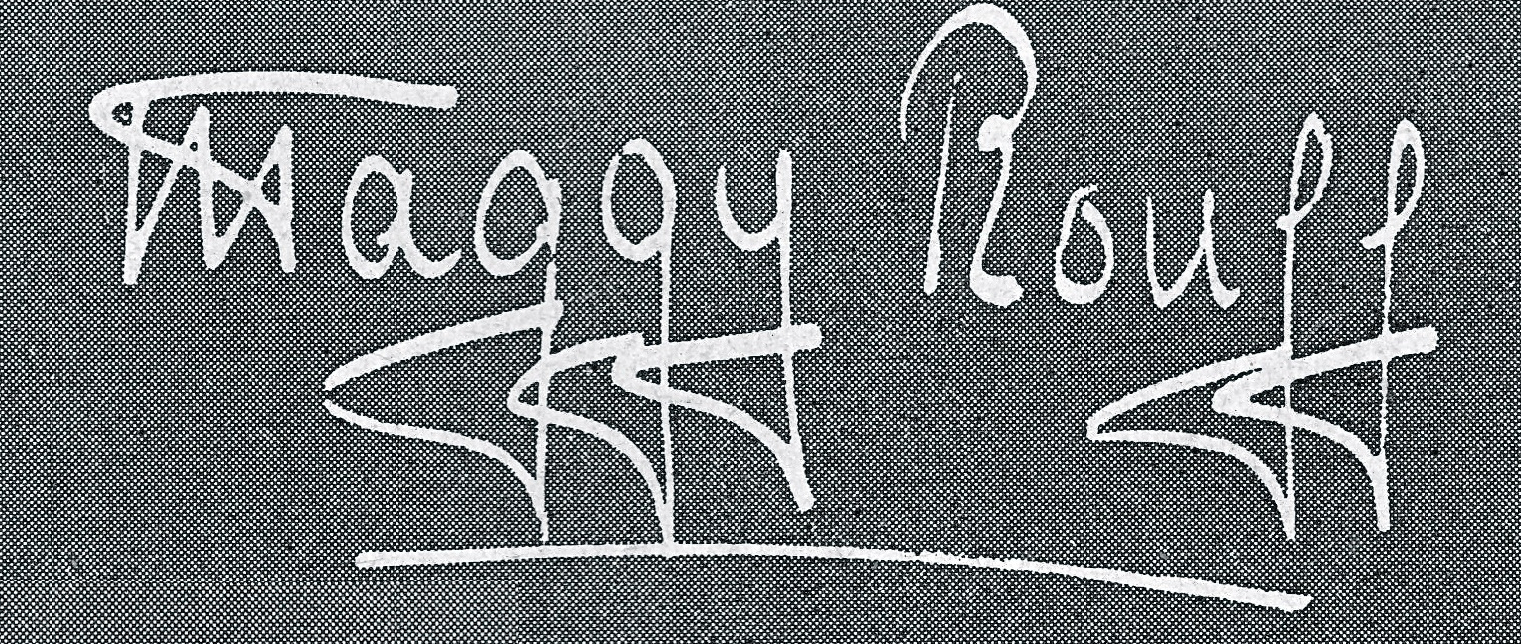
Signature of: maggy rouff